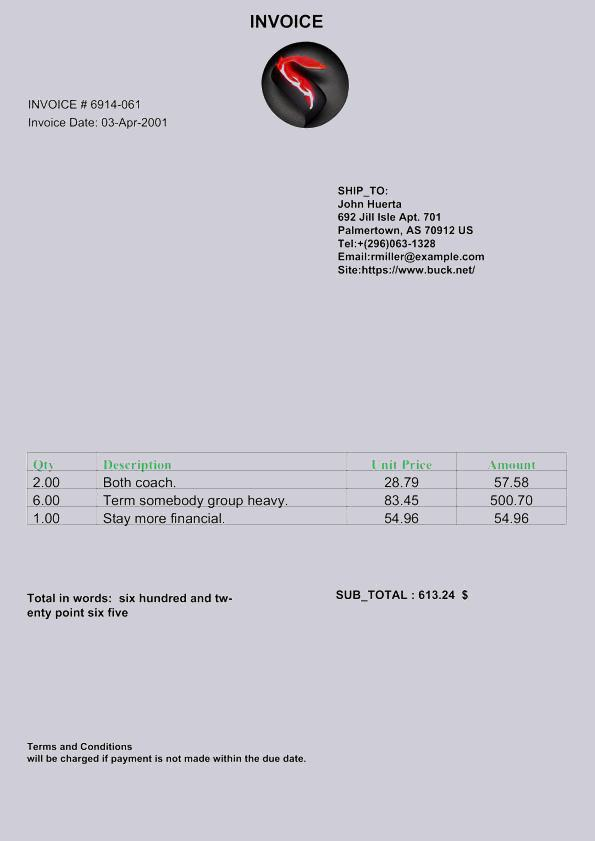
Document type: Invoice